Question: What is the main concern?
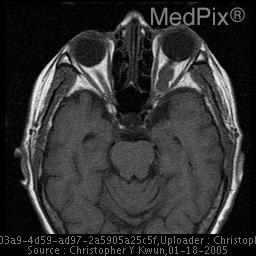
Answer: The findings suggest Film #1: Nonenhanced axial CT image of the head shows a bilobed circumscribed hyperdense lesion centered on the left optic nerve that extends to the orbital apex. No evidence of extension is seen outside the bony orbit.

Film #2 and 3: Axial T1 and T2 weighted images, respectively, shows a bilobed T1 hypointense and T2 heterogenously hyperintense mass arising from the left optic nerve sheath with mildly associated proptosis. There is a clear demarcation present between the mass and optic nerve.

Film #4: Axial T1 postgadolinium with fat saturation shows the mass to enhance intensely and is only slightly inhomogeneous.. Film #2, 3 and 4: Axial T1 and T2 weighted images, respectively, shows a bilobed T1 hypointense and T2 heterogenously hyperintense mass arising from the left optic nerve sheath with mildly associated proptosis. There is a clear demarcation present between the mass and optic nerve.. The patient might have a history of 70 year old female for follow up follow up tumor..